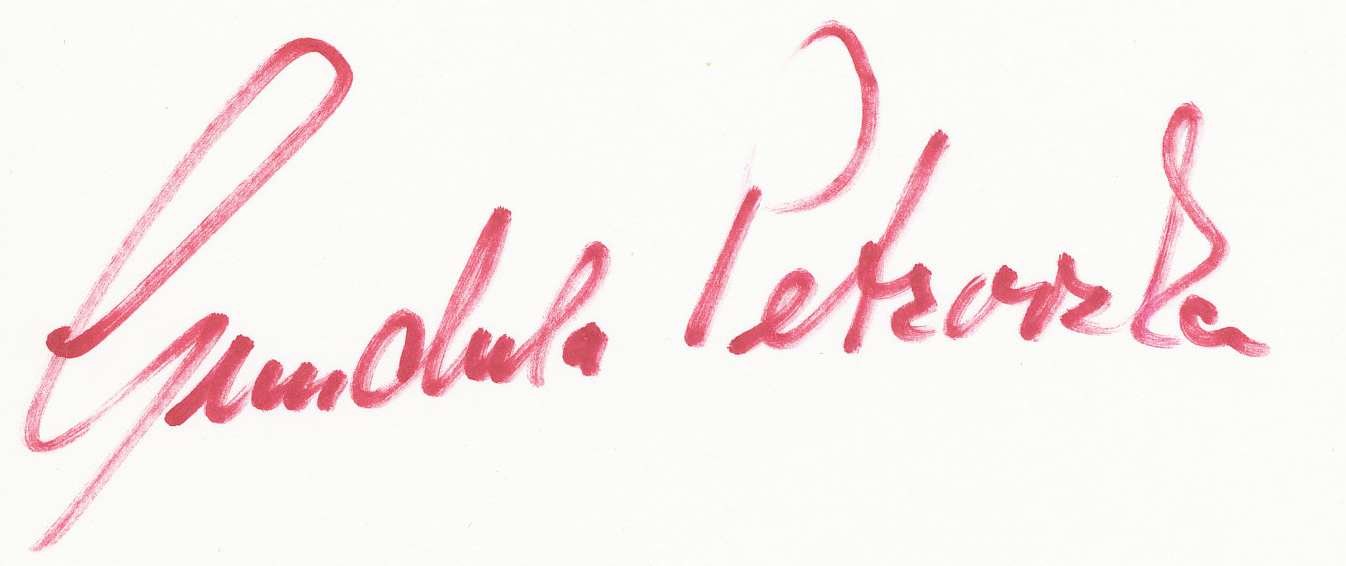
Signature of: gundula petrovska